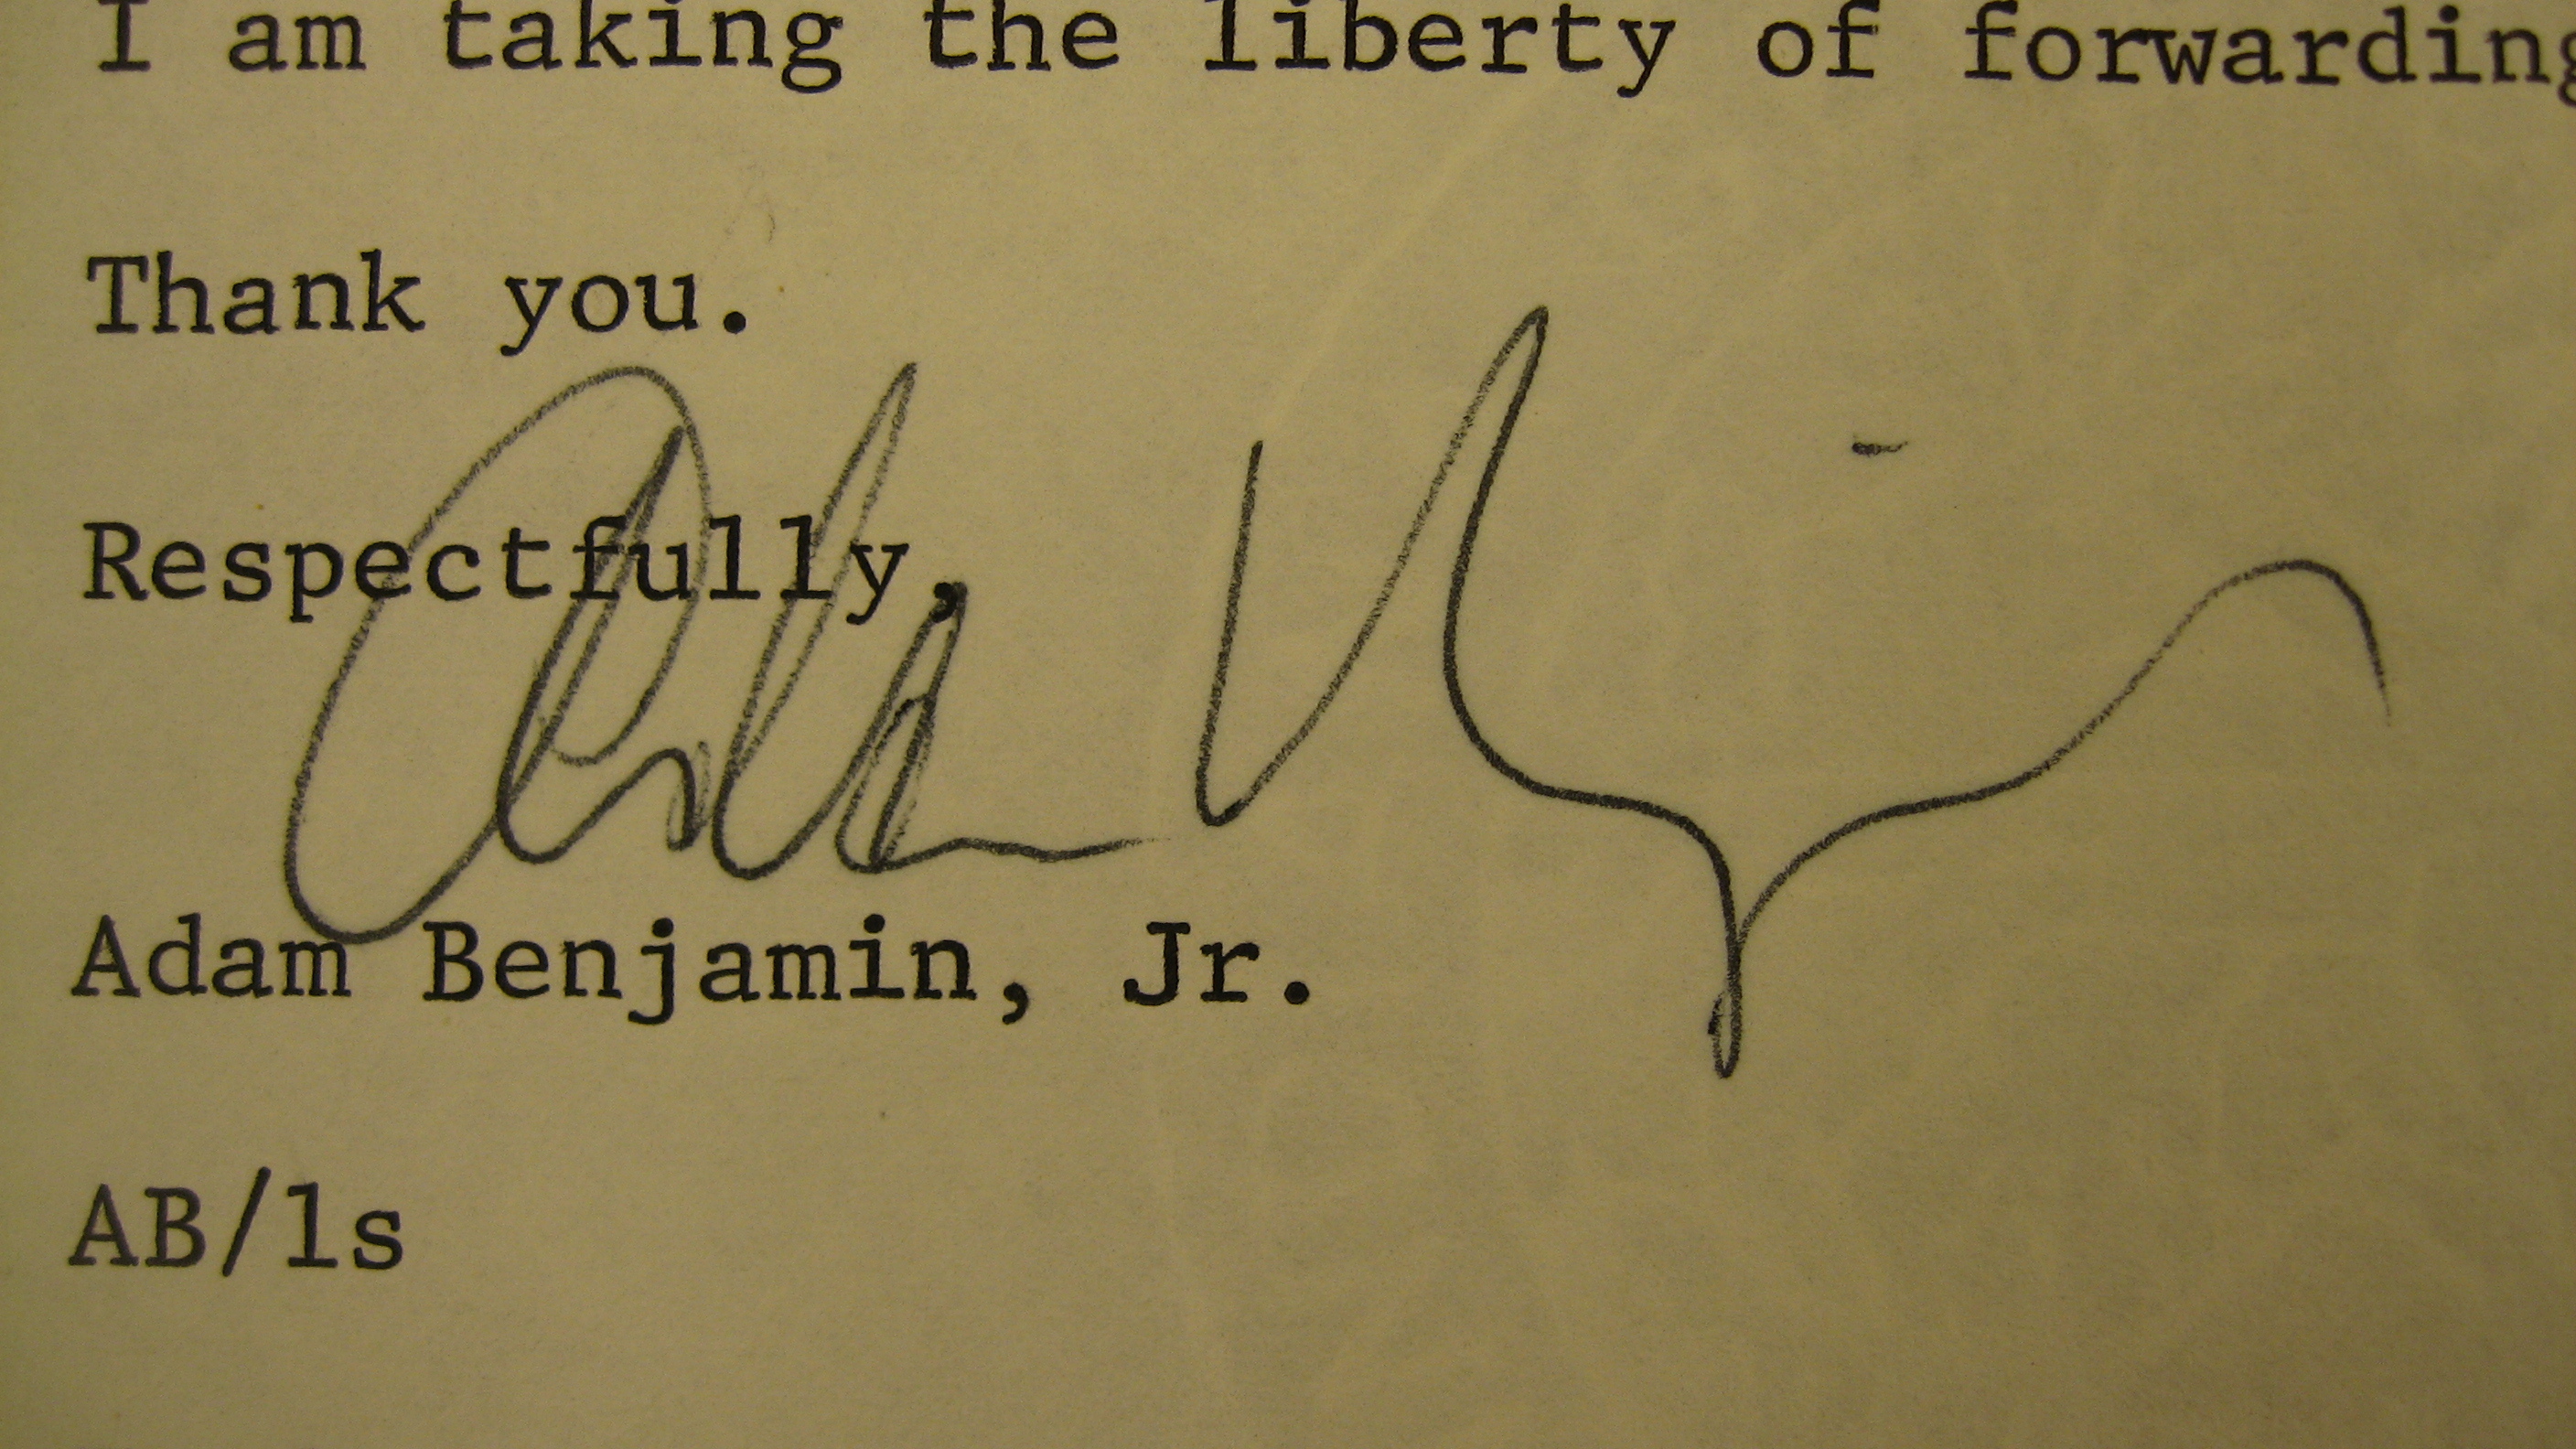
Signature of: adam benjamin jr